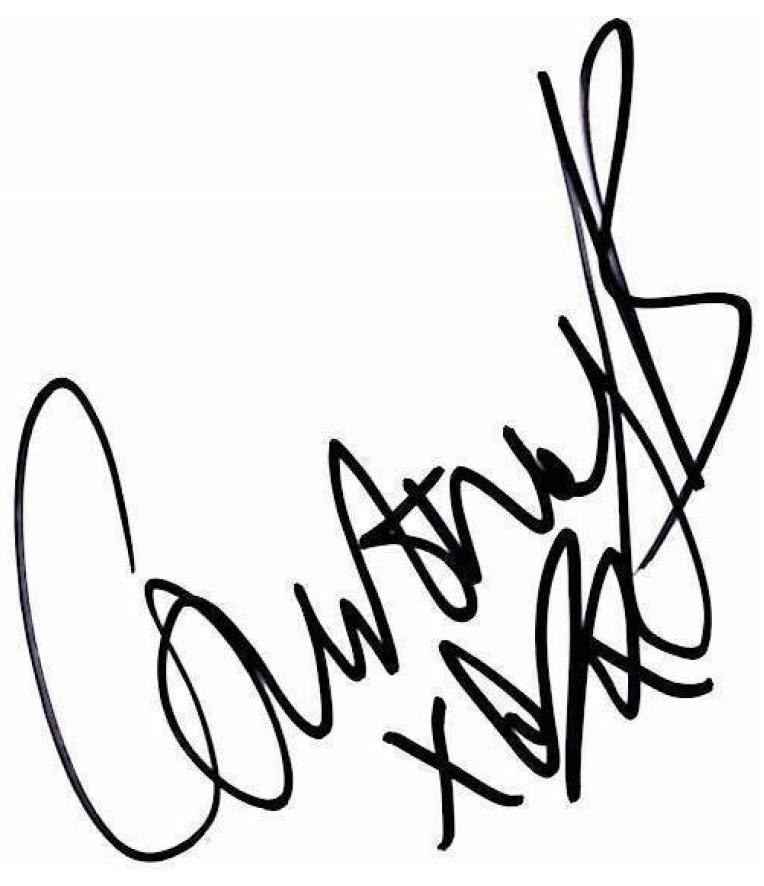
Signature of: courtney bowman